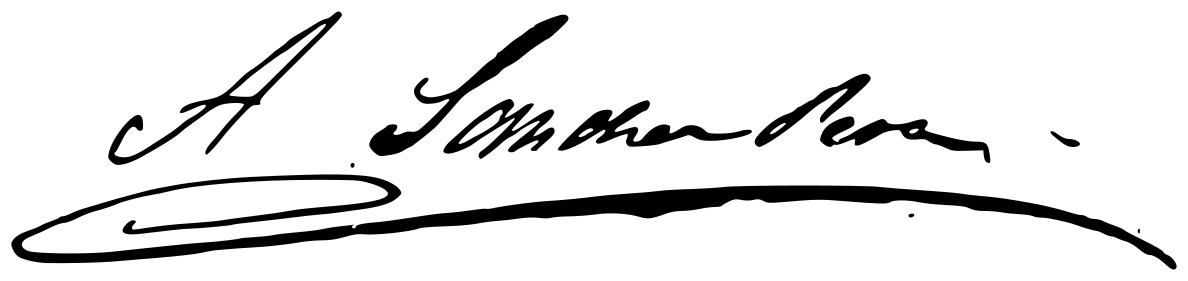
Signature of: antonio sánchez pérez